Question: Describe the condition in detail:
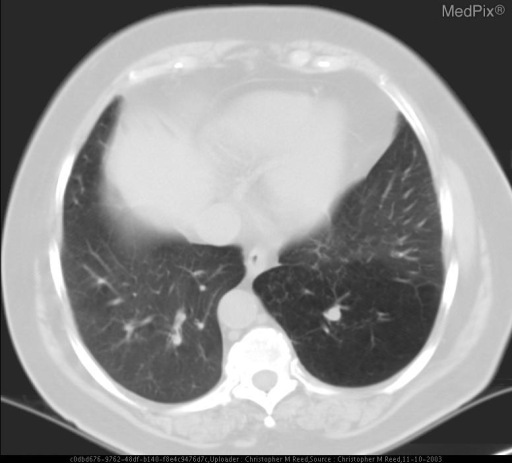
Answer: The disease is discussed as: Congenital bronchial atresia is felt to be the result of an in-utero vascular insult after the 15th week of gestation which results in focal obliteration of a lobar or segmental bronchial airway while the distal structures remain intact. Most commonly in the LUL, any lobe can be affected. Typically, mucous plugging affects the atretic and distal segment secondary to inadequate clearing past the focal occlusion. Collateral air filling through pores of Kohn and channels of Lambert results in a hyperlucent hyperinflated lobe distal to the atretic segment. The mucous impacted bronchus distal to the atresia appears as a tubular / ovoid opacity near the center of the hyperlucent lobe. Hyperinflation of the affected lobe may result in secondary findings such as diaphragmatic flattening, mediastinal shift, or displacement of normal fissures.